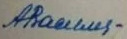
Signature of: aleksandr vasilevsky